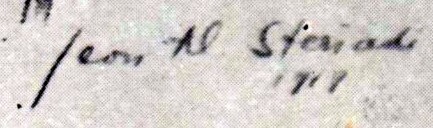
Signature of: jean alexandru steriadi